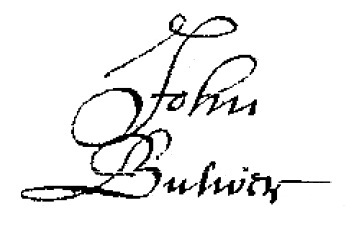
Signature of: john bulwer